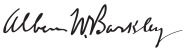
Signature of: alben w barkley